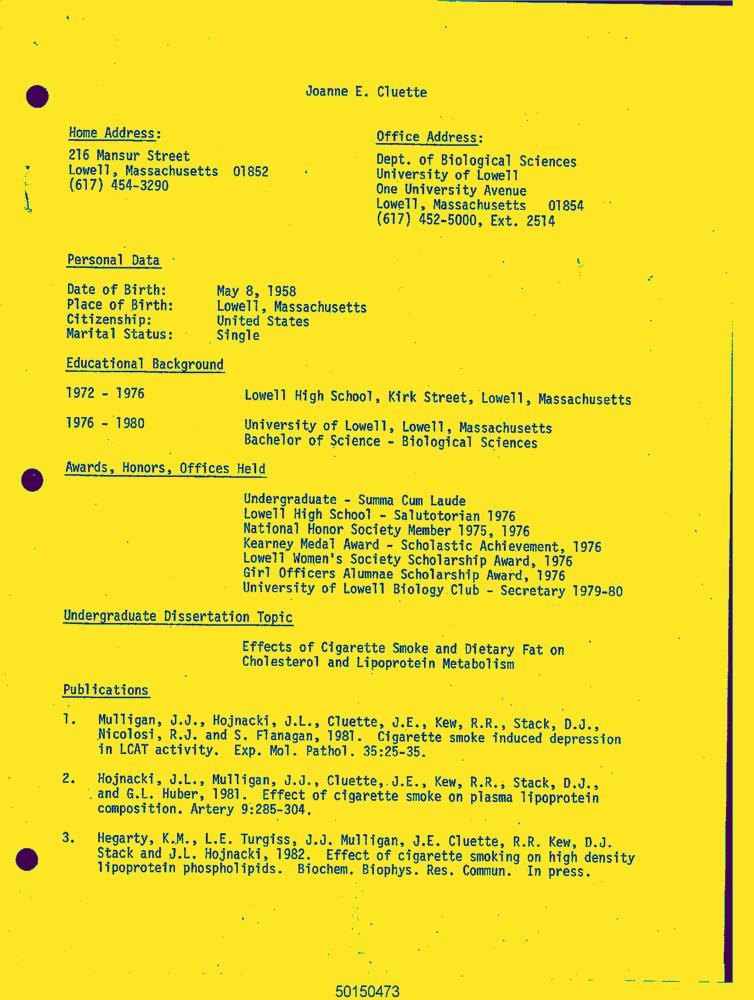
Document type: Resume-Doc